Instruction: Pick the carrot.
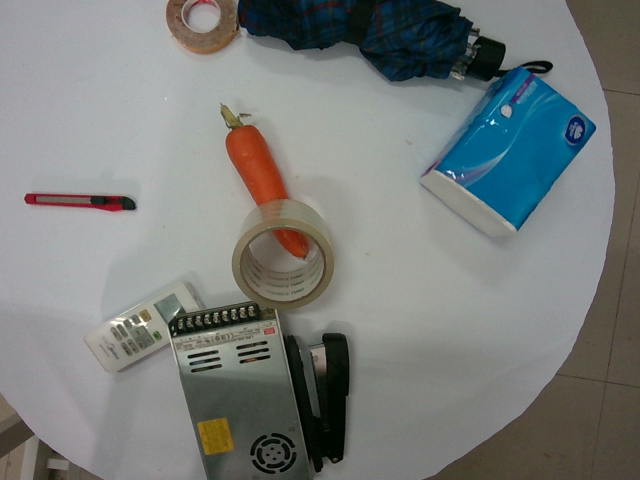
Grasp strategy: vertical